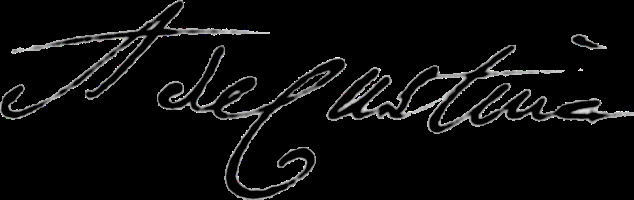
Signature of: astolphe louis léonor de custine marquis de custine